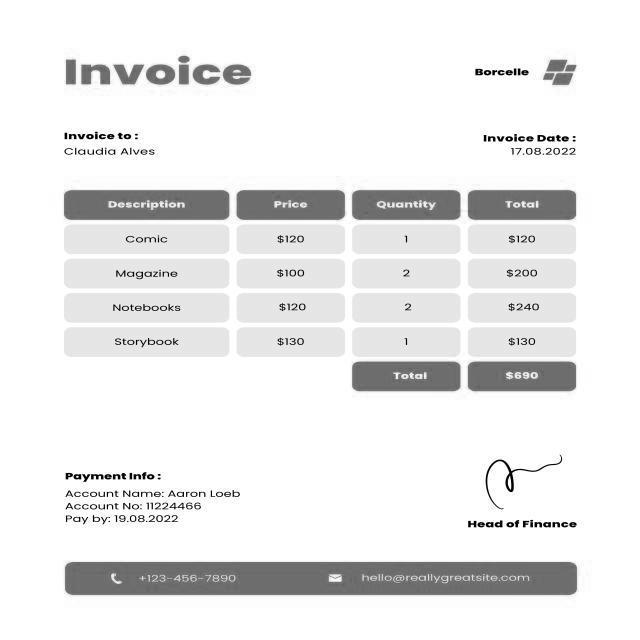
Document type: Invoice